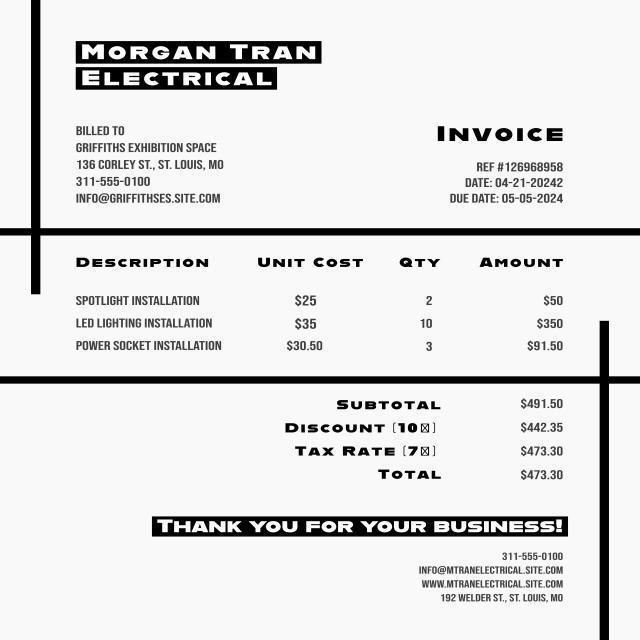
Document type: Invoice